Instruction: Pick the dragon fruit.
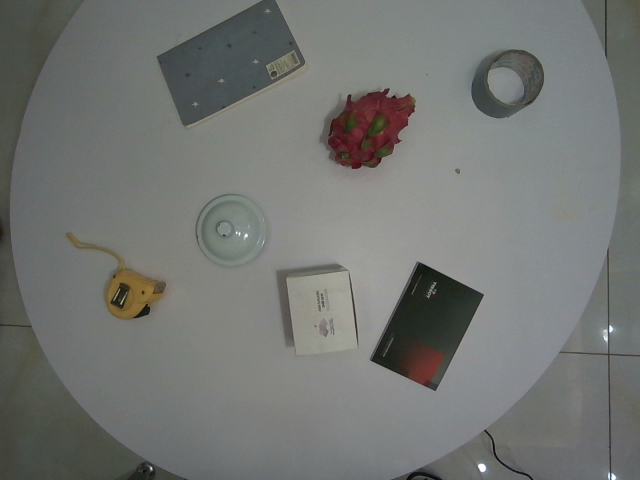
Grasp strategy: vertical